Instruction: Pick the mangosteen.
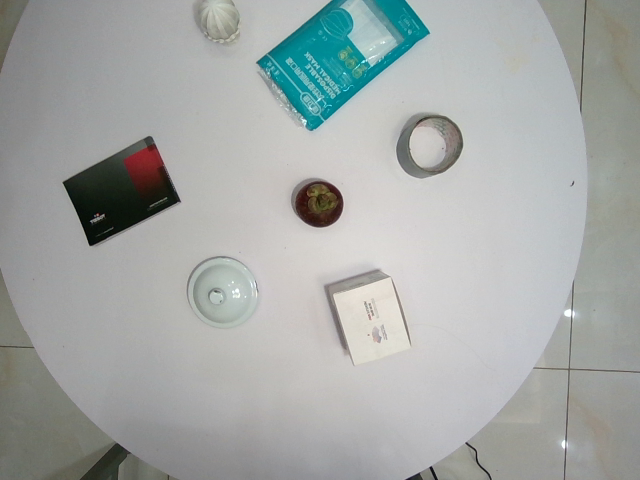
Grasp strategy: vertical